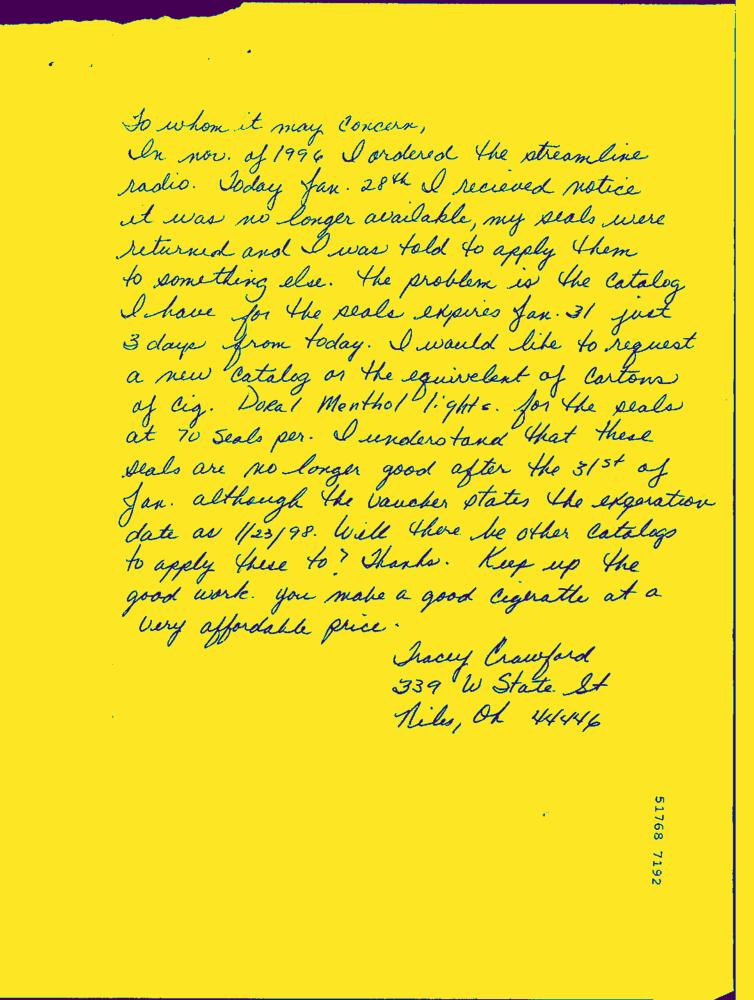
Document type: Hand-Written